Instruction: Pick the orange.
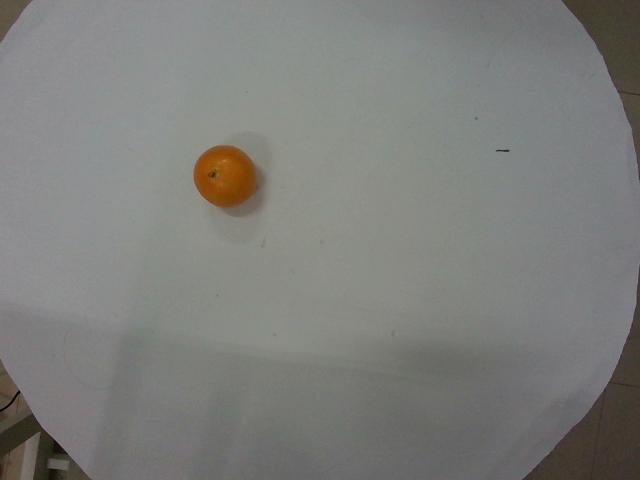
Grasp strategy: vertical